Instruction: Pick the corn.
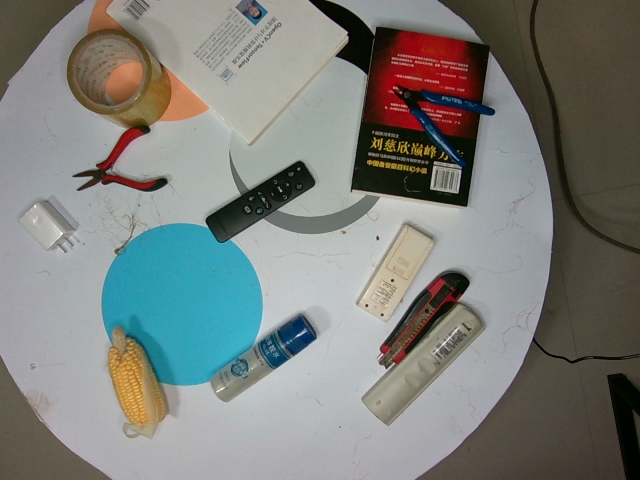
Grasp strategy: vertical